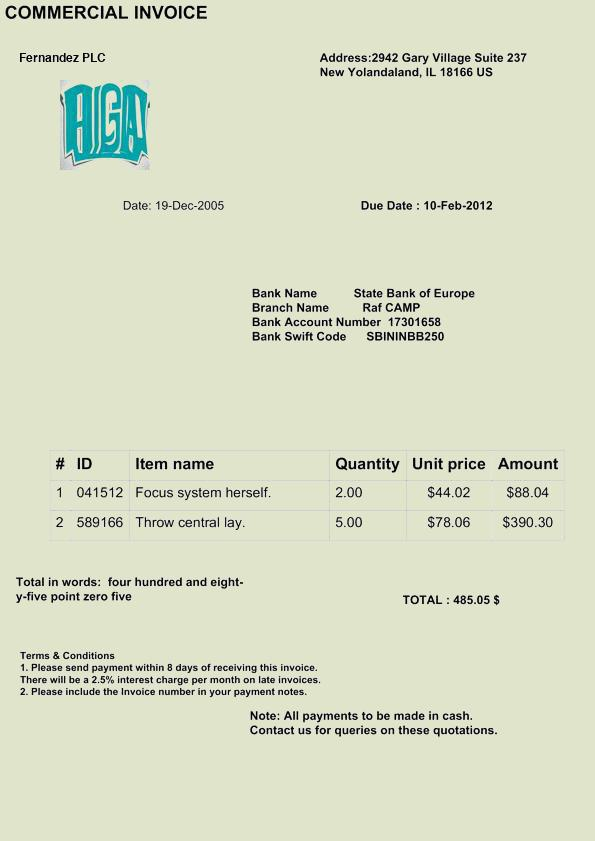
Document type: Invoice